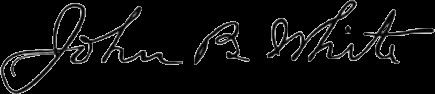
Signature of: john barber white